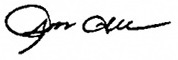
Signature of: suraphong sư pwonglī